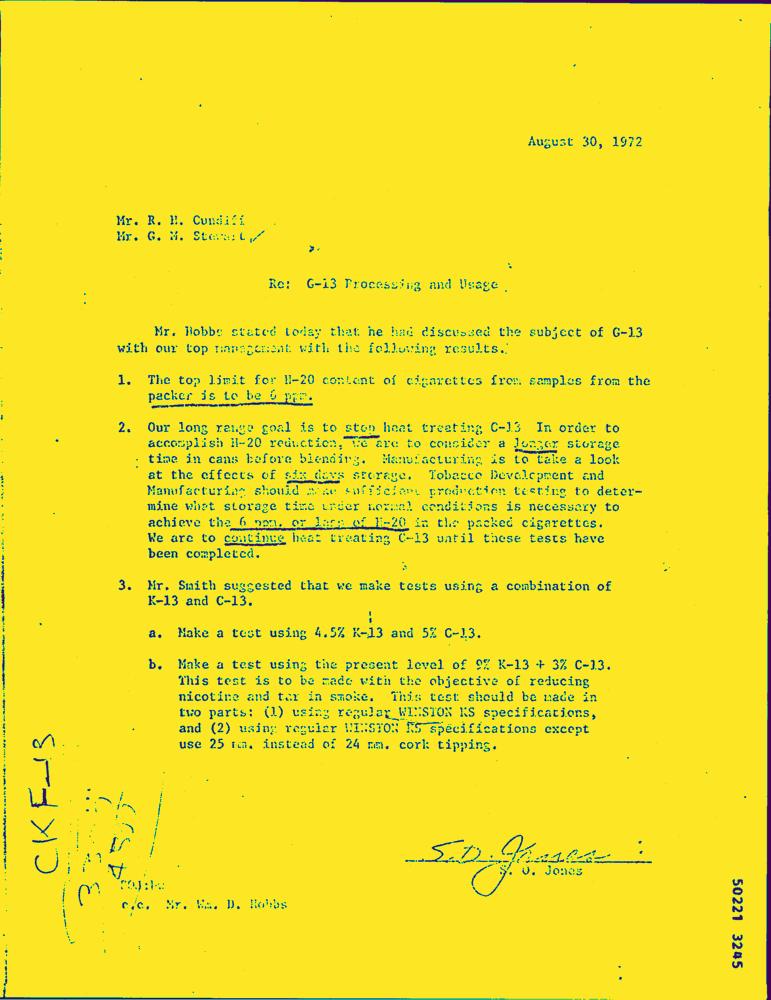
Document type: Letter-Doc